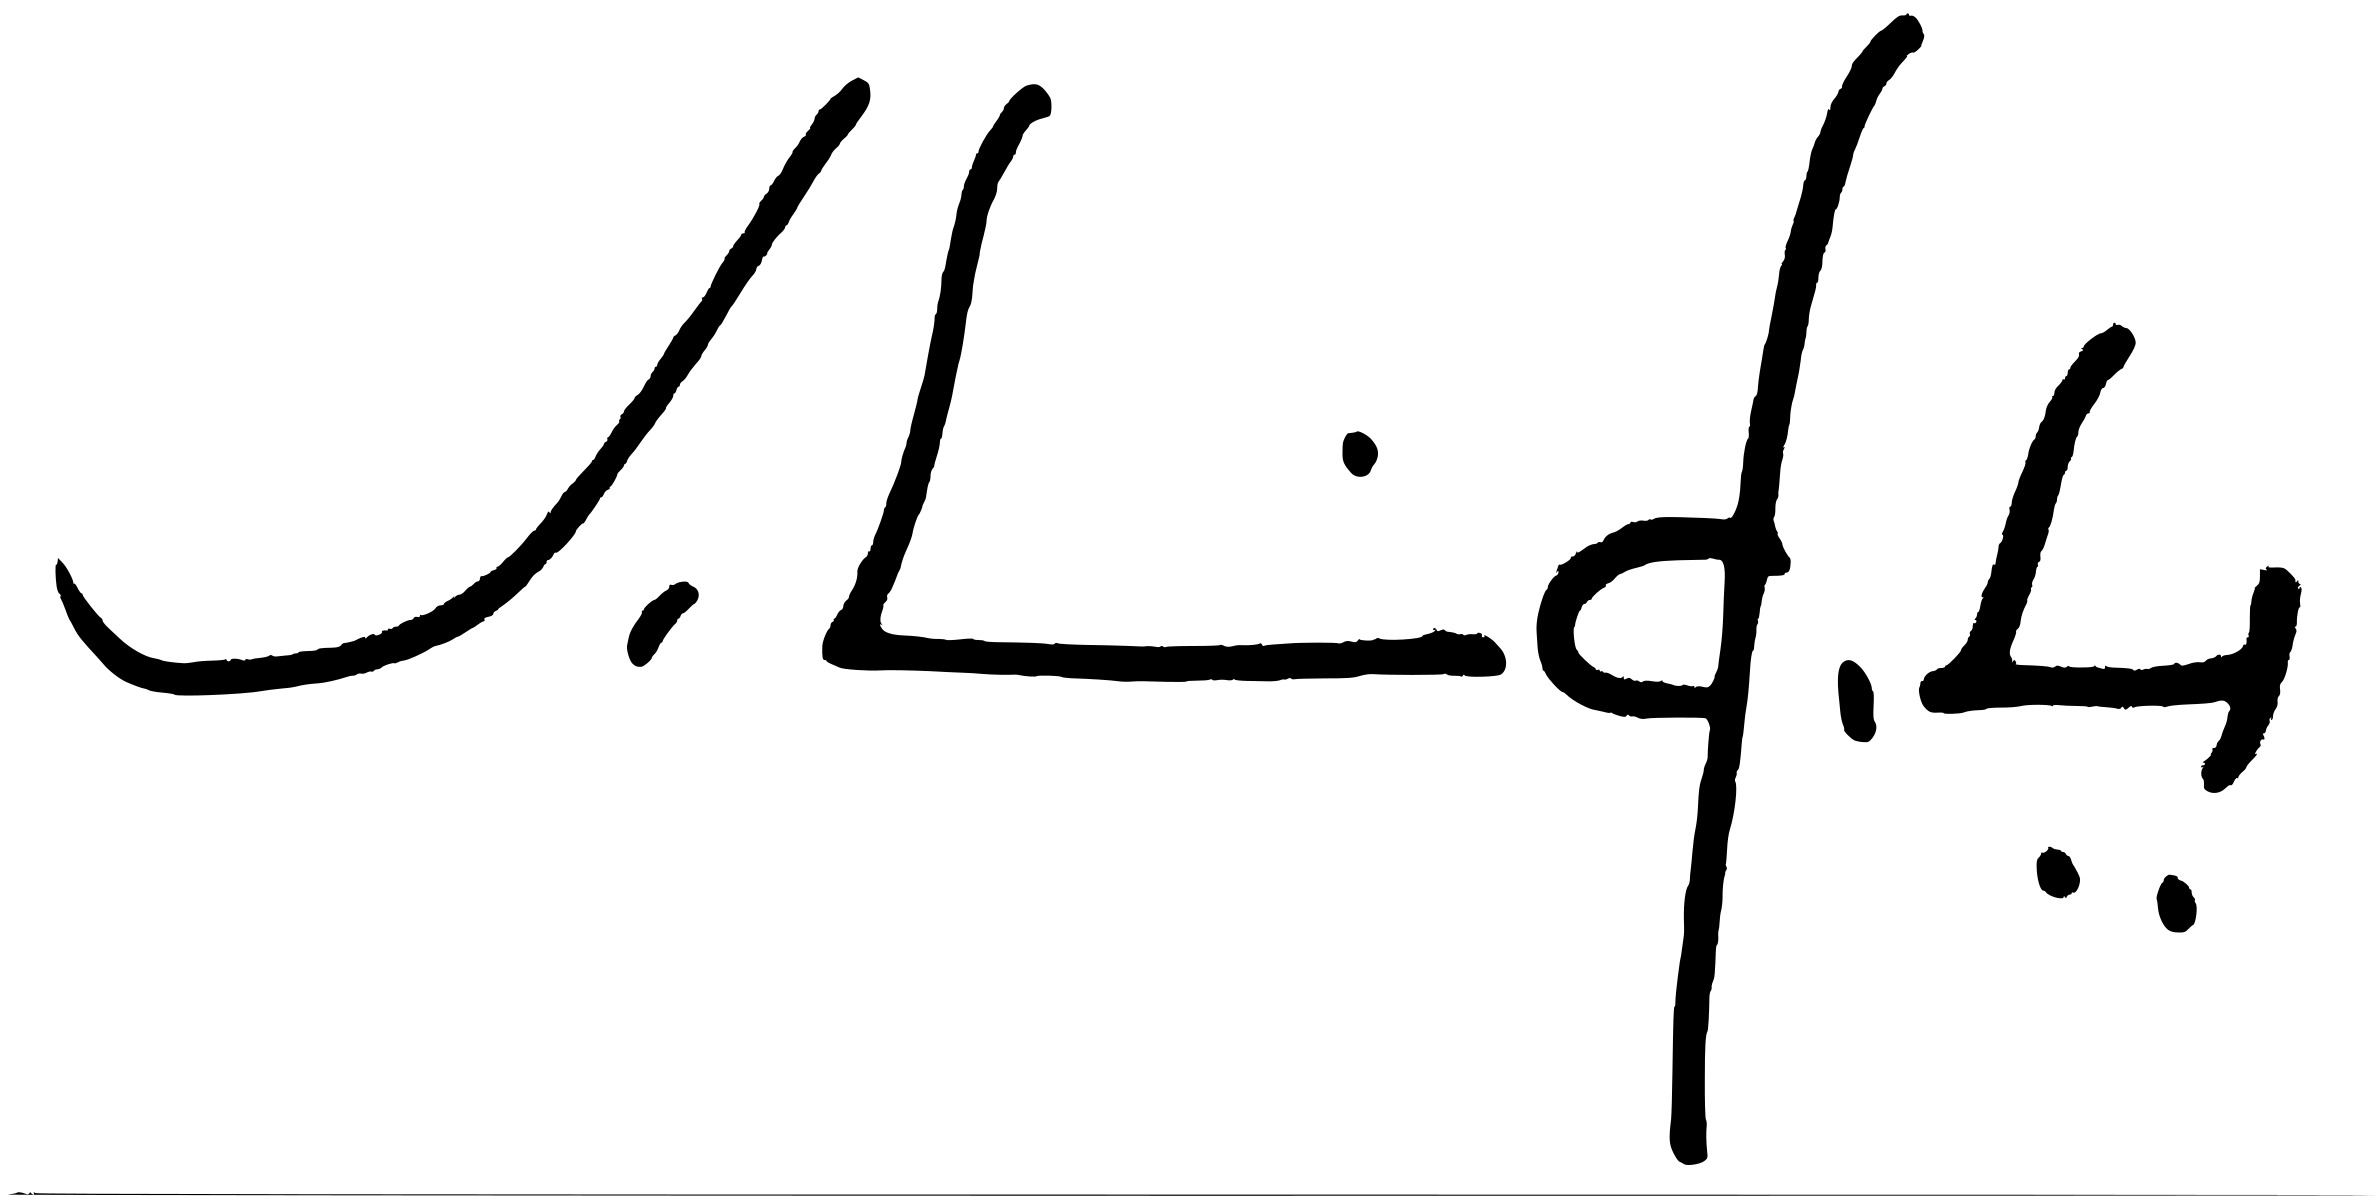
Signature of: k sachhidanandan